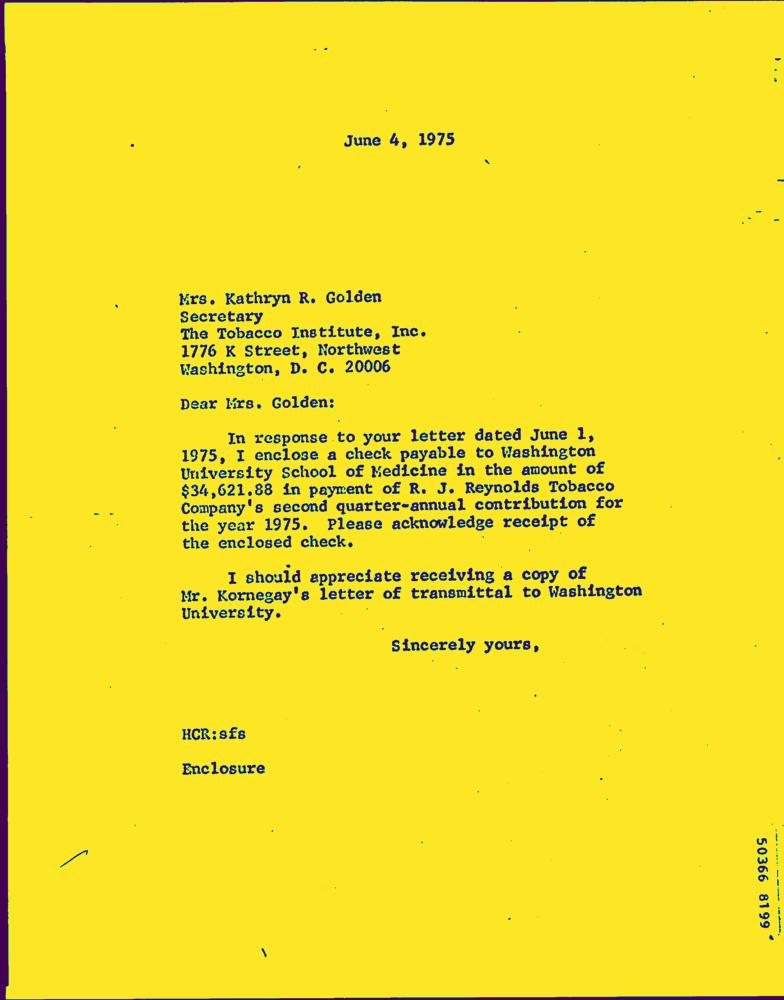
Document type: Letter-Doc